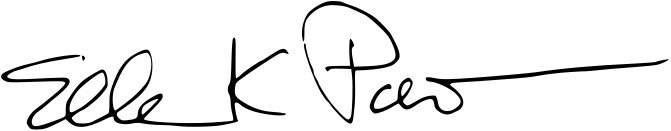
Signature of: ellen pao